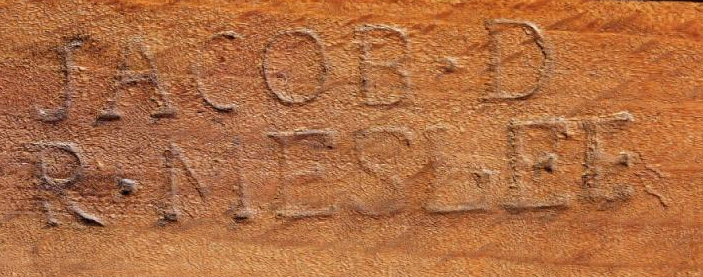
Signature of: françois honoré georges jacob desmalter